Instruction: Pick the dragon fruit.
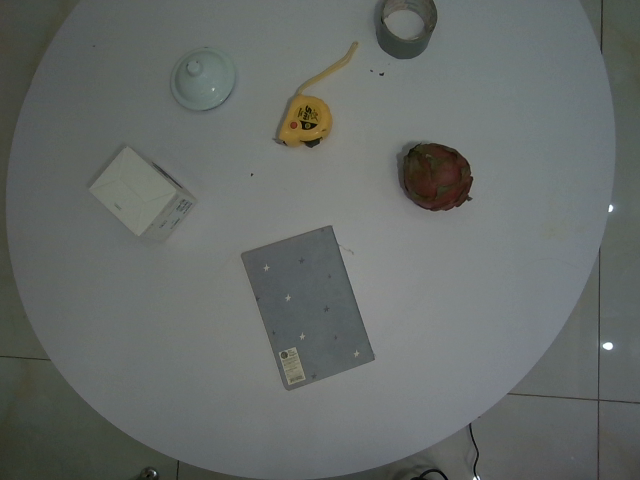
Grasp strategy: vertical